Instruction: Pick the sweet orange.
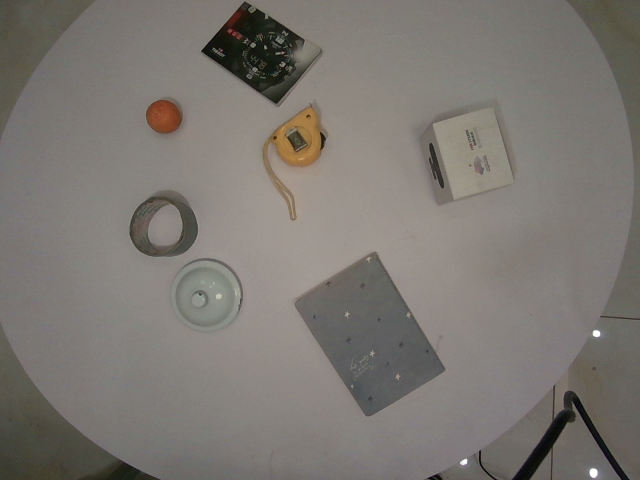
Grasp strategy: vertical